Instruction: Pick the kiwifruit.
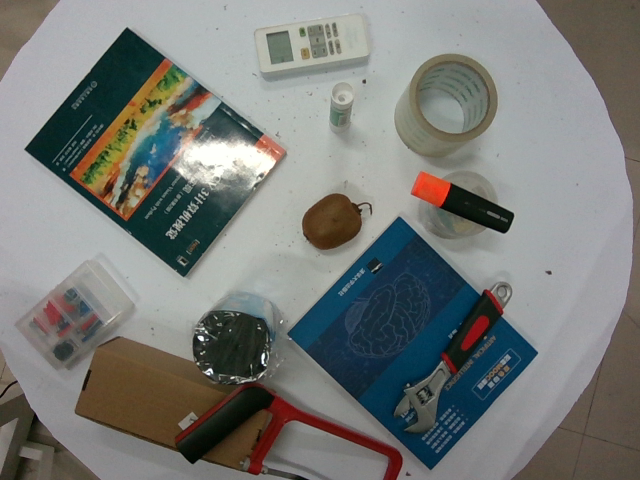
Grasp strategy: vertical